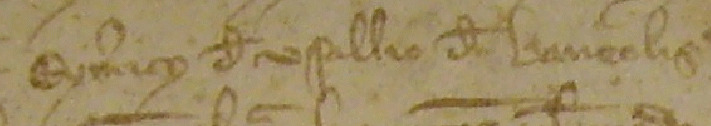
Signature of: eimeric d usall